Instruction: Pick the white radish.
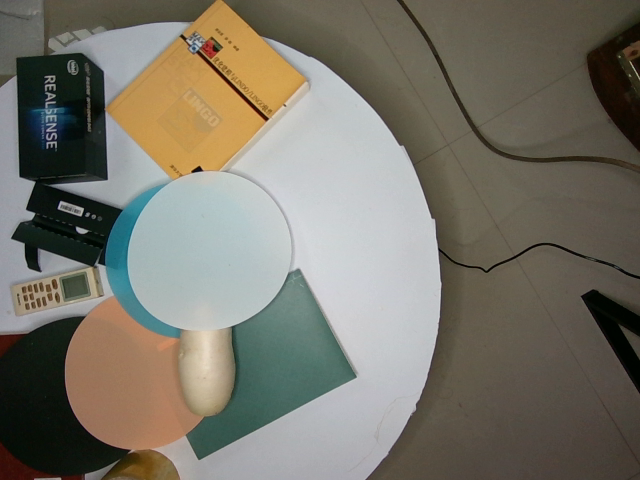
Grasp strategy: vertical